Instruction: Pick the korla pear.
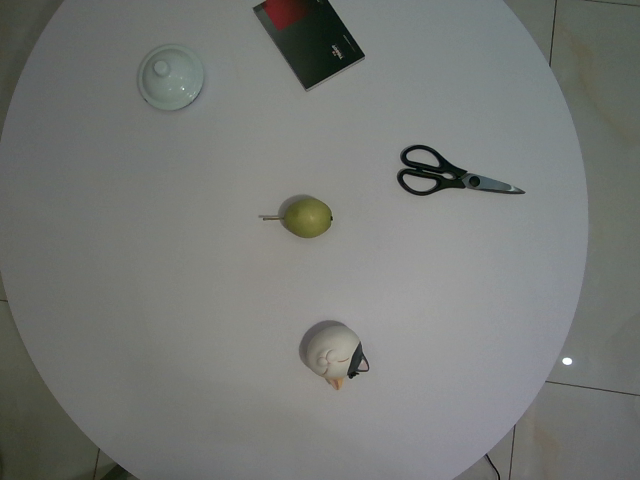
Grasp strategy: vertical